Question: What is the date of the hearing as scheduled in the document?
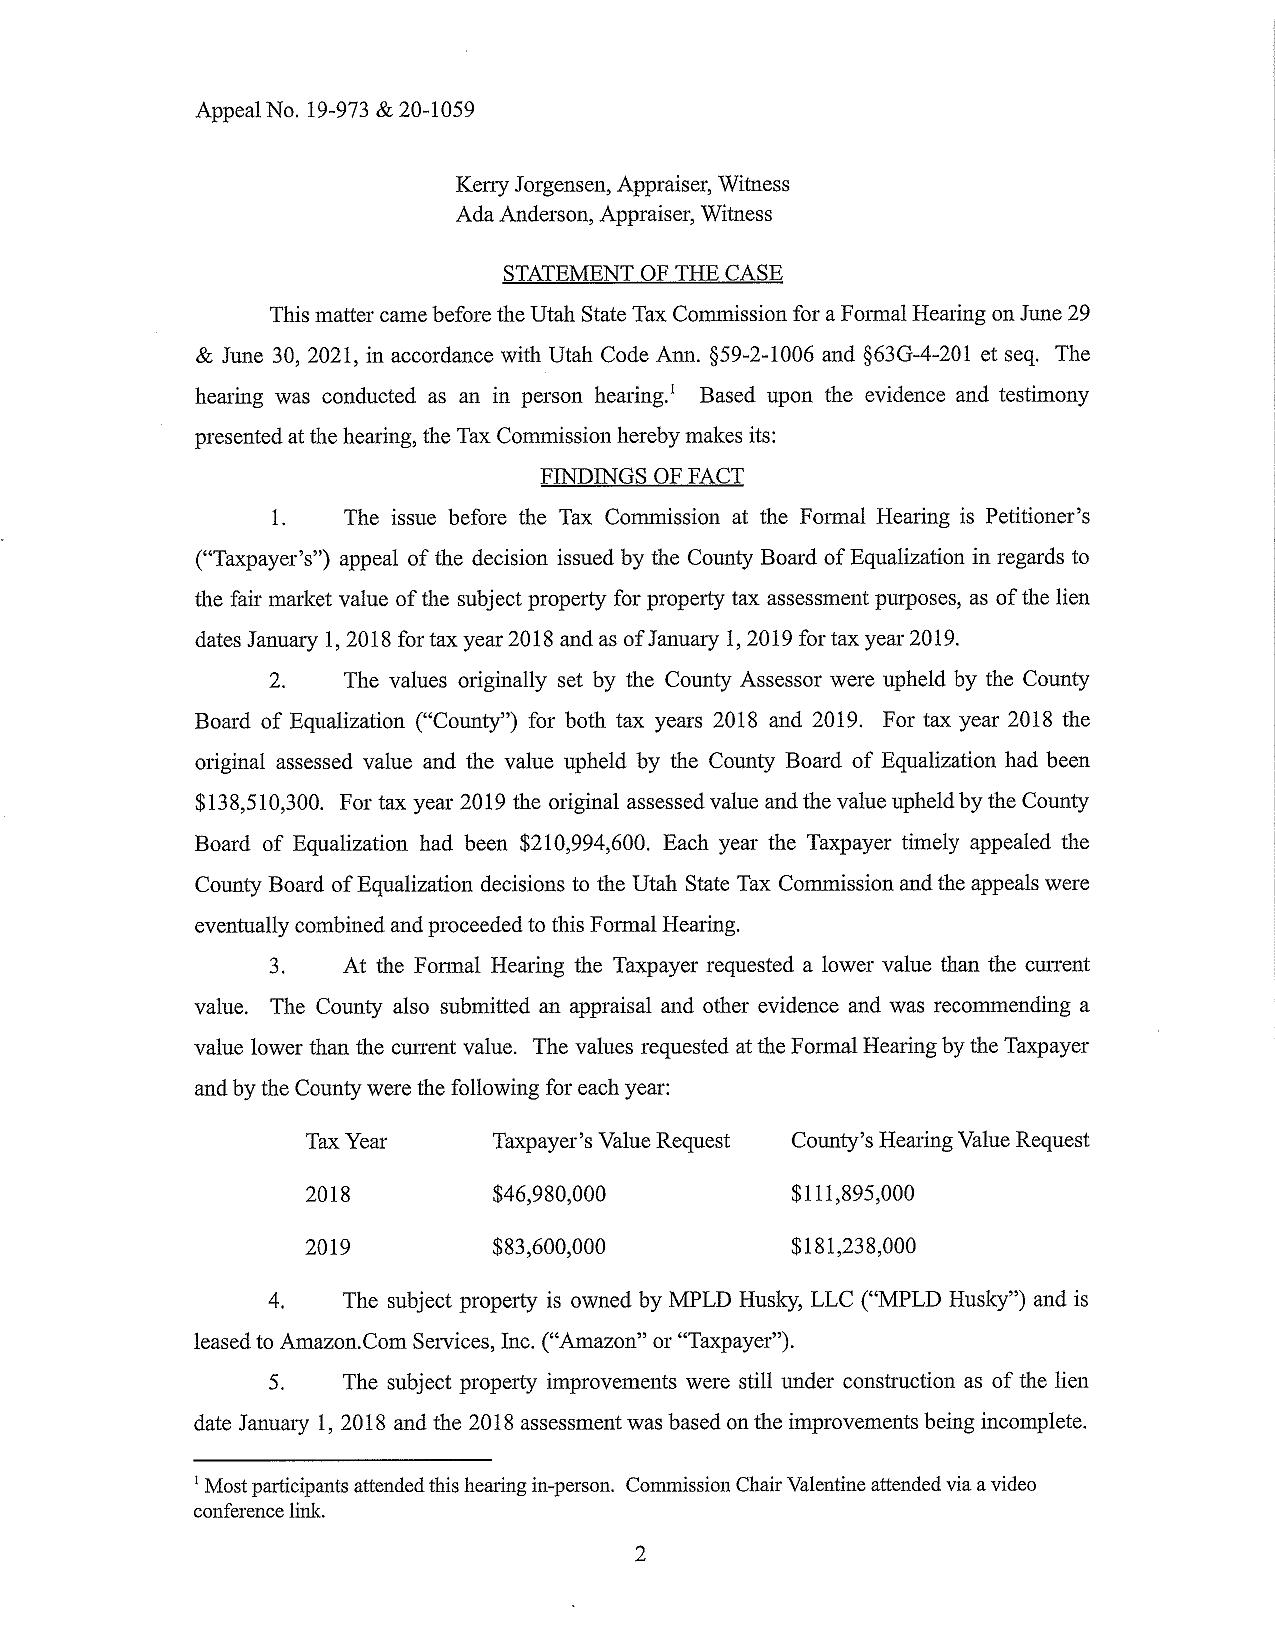
Answer: "June 29 & June 30, 2021"